Retrieve the amount in words, amount in figures, name of the payee, date on the cheque, and the bank name from the image.
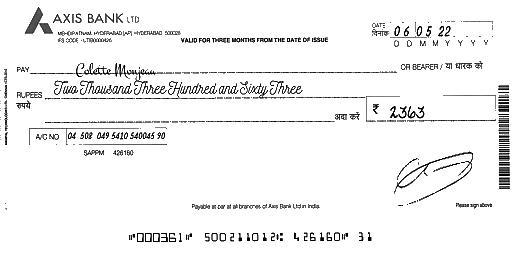
amt_in_words: Two Thousand Three Hundred and Sixty Three
amt_in_figures: 2363
payee_name: Colette Monjeau
bank_name: AXIS BANK
cheque_date: 06/05/22